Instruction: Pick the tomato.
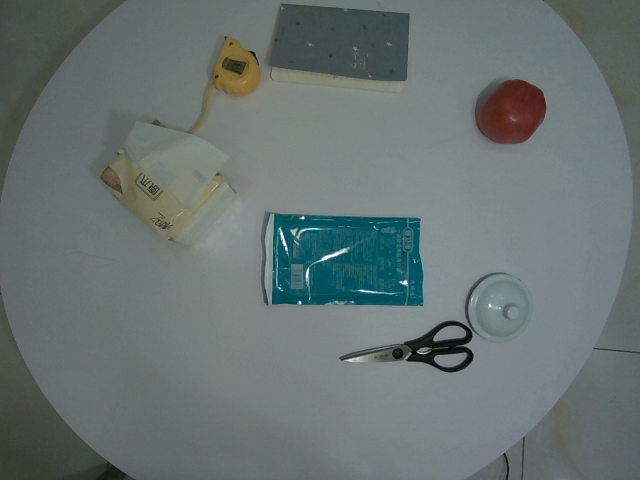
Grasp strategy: vertical